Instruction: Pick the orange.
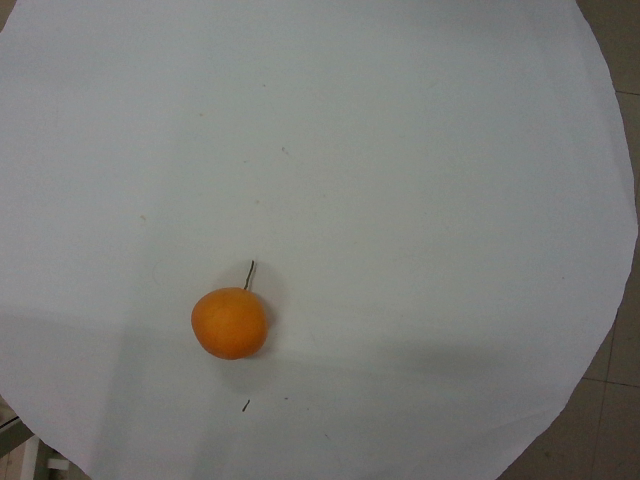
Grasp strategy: vertical